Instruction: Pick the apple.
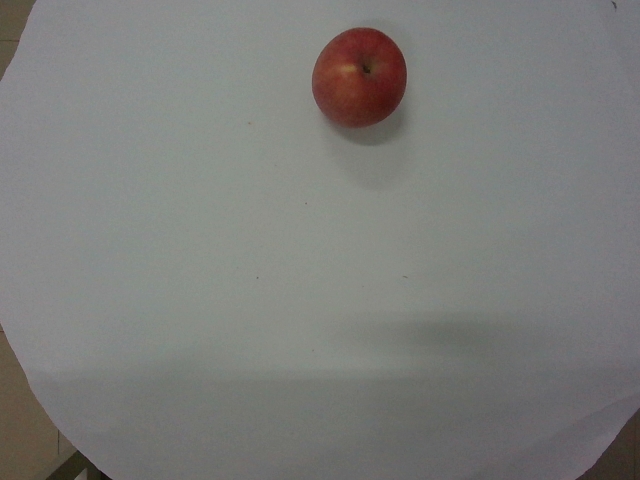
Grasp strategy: vertical